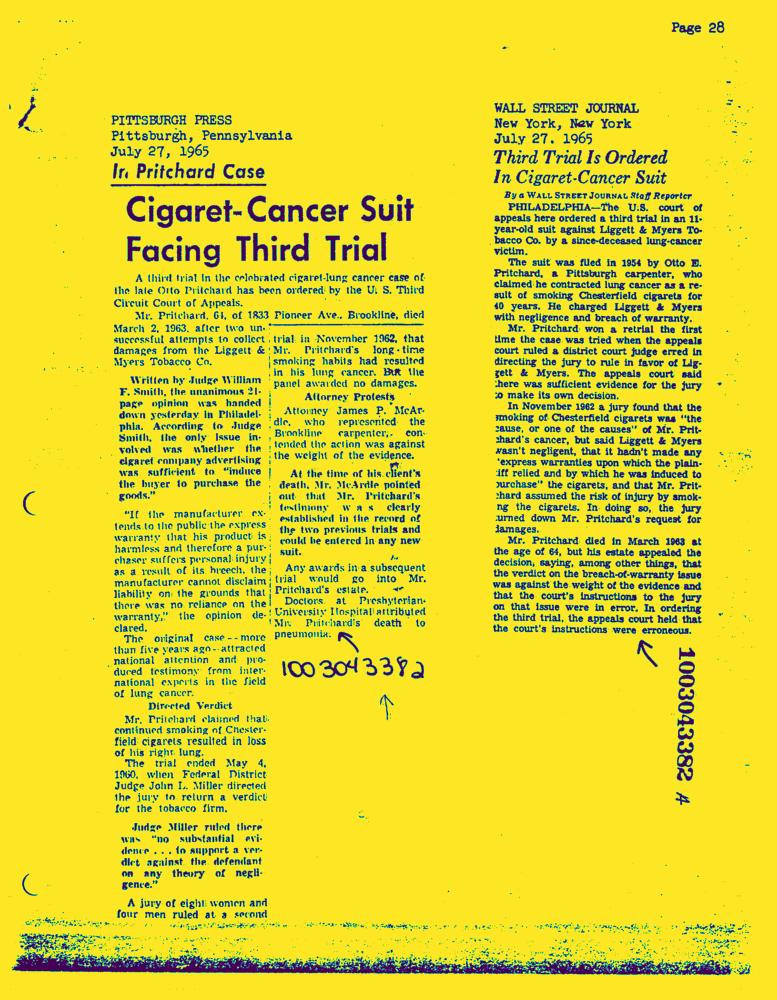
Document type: News-Article